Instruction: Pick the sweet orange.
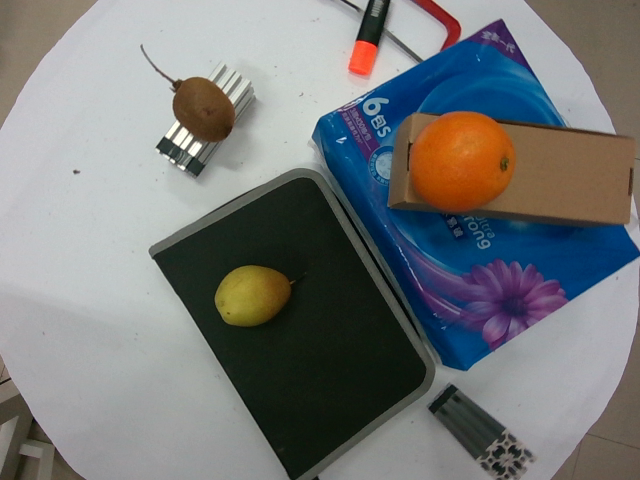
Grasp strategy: vertical